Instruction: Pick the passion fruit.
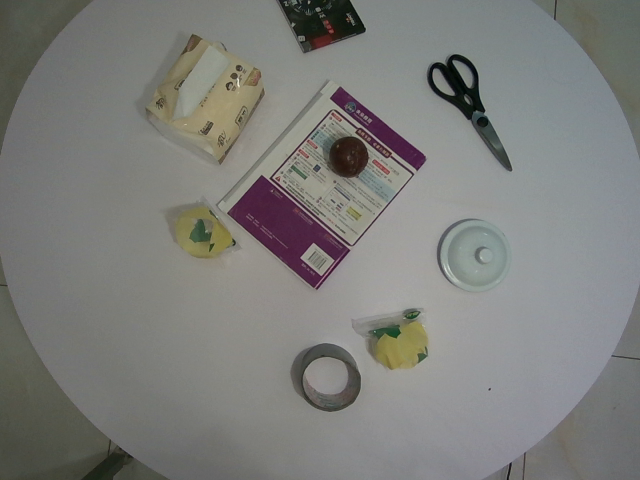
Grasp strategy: vertical